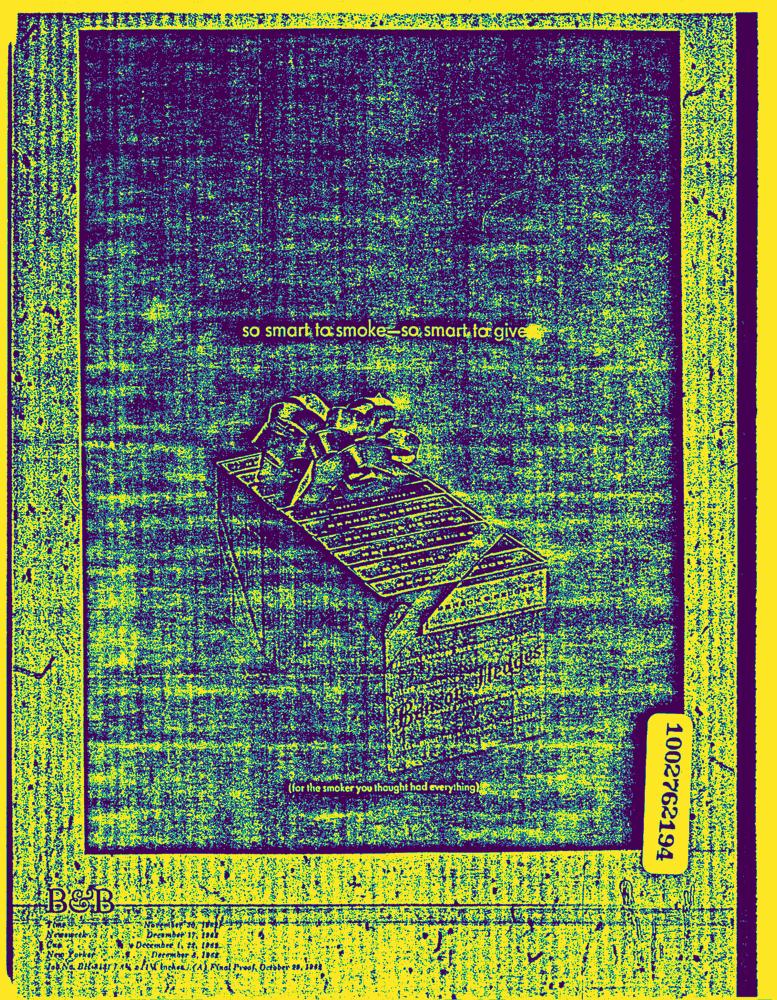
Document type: AD